Question: How is the history relevant to the case?
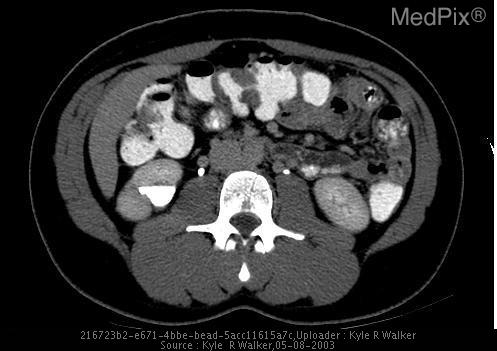
Answer: The patient's history of 27 year old female who presented to the Internal Medicine clinic with a complaint of chronic right flank pain and a history of multiple urinary tract infections. Routine Labs revealed microhematuria. Request was made for a Abdominal CT. is key in understanding the case.